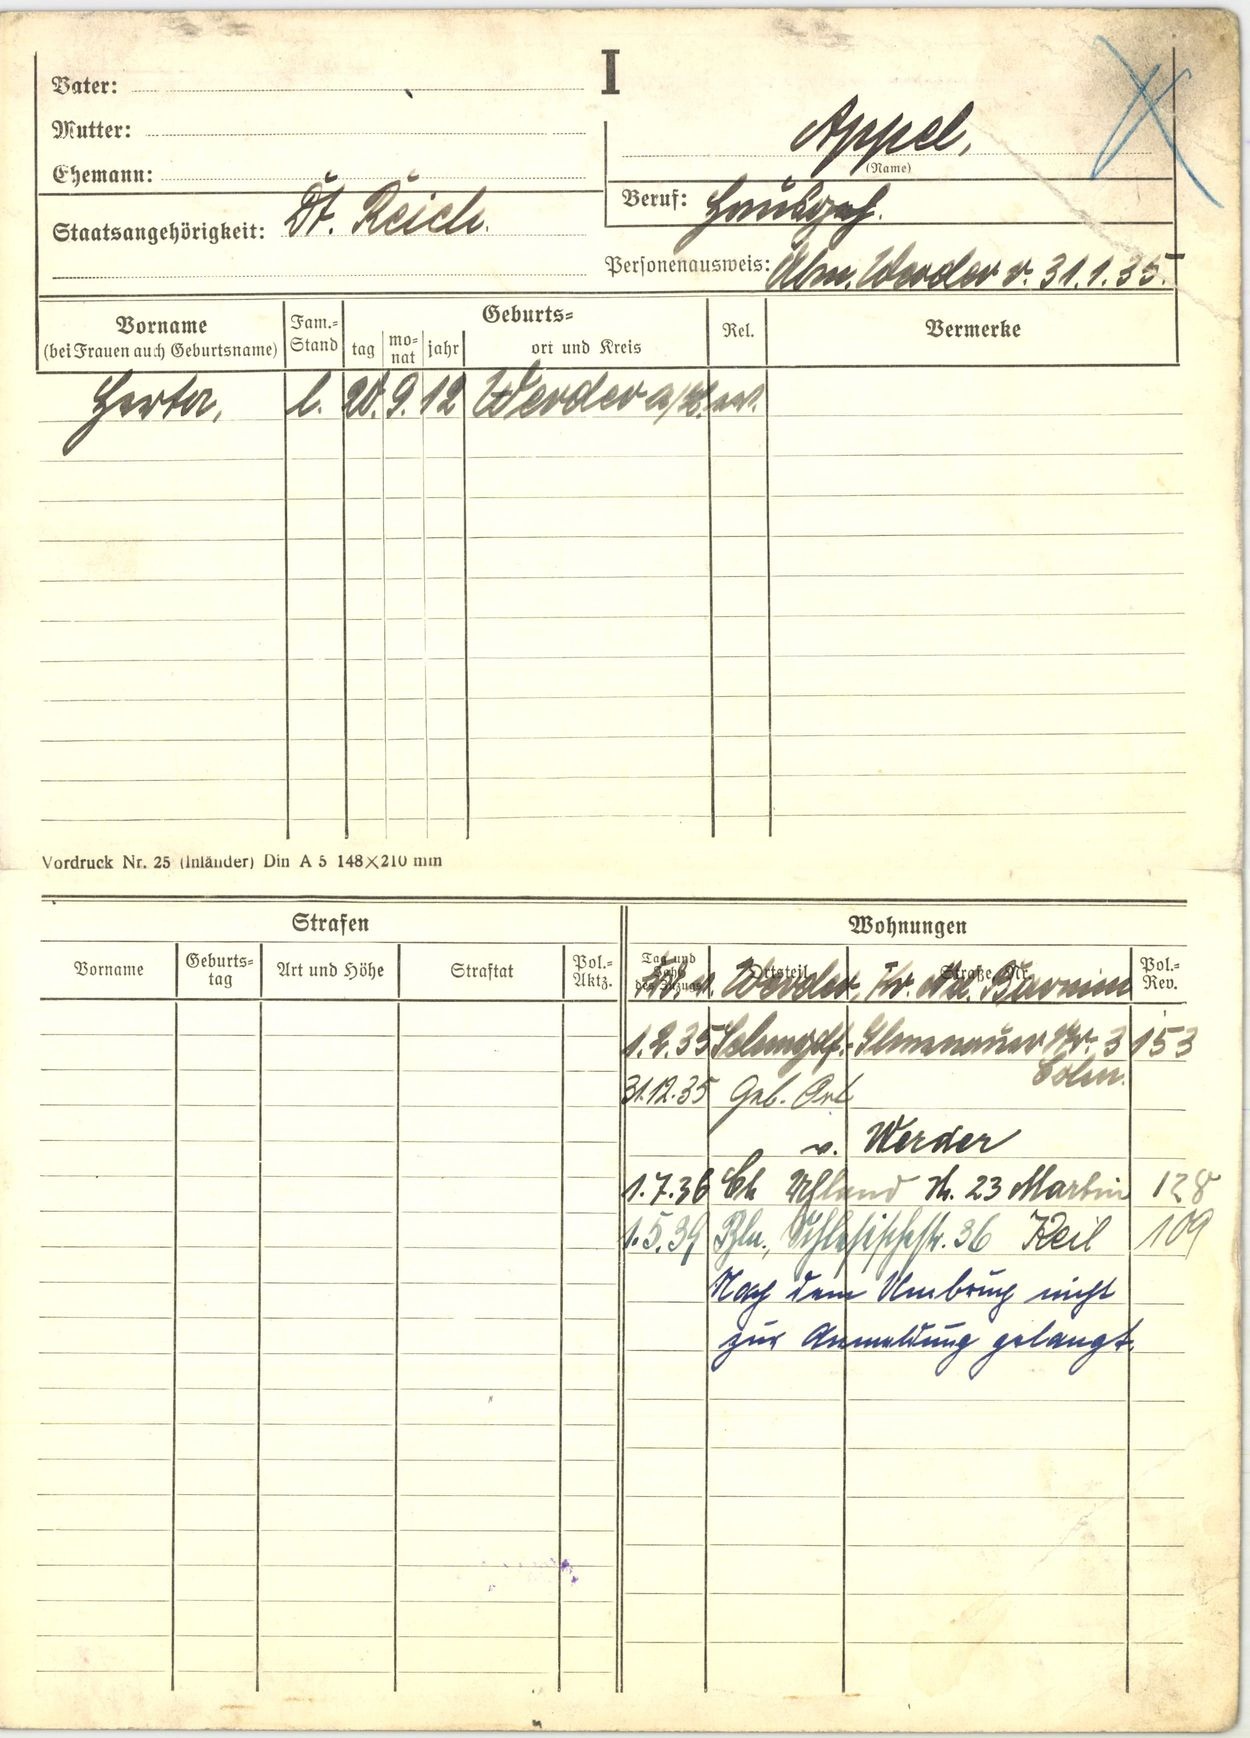
Appel